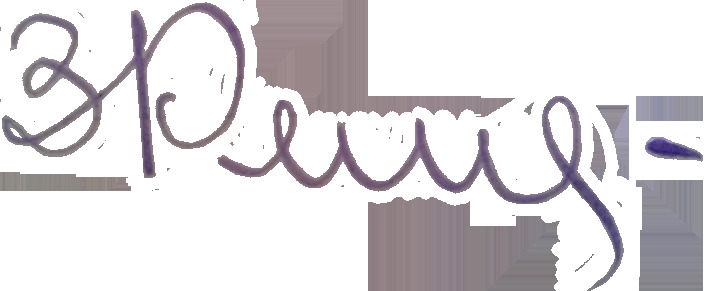
Signature of: reminna zinaida saveliyevna